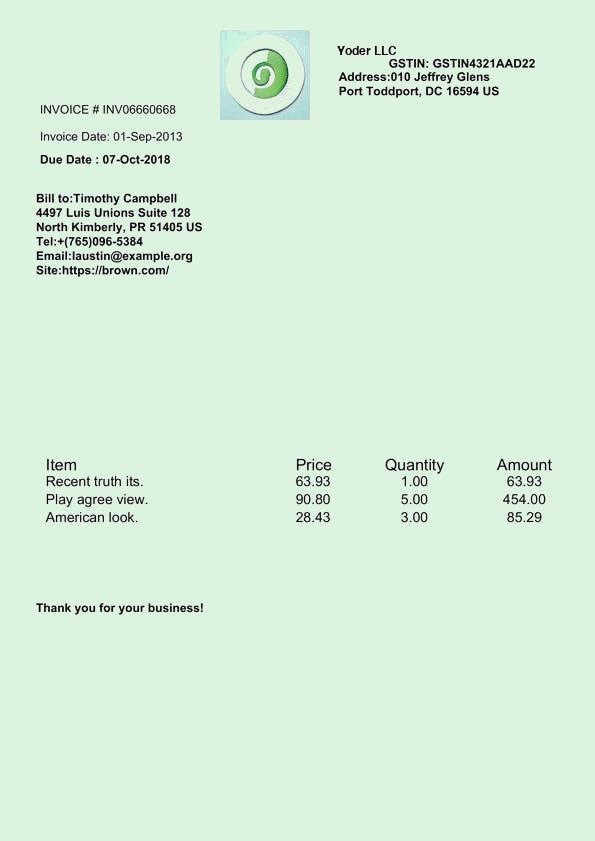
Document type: Invoice